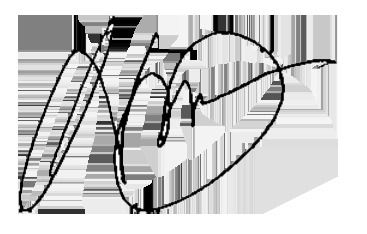
Signature of: q16140977